Question: What is the potential diagnosis?
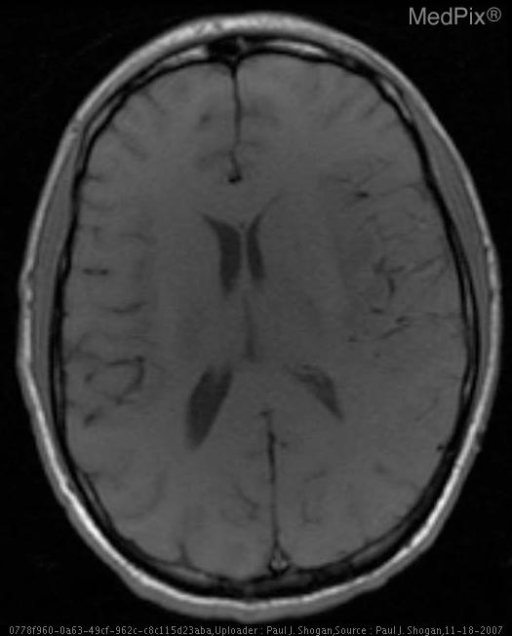
Answer: The possible diagnosis includes HSV Encephalitis
Ischemia
Infiltrating Neoplasm
Status Epilepticus
Abscess
Other Encephalitides (Neurosyphilis).